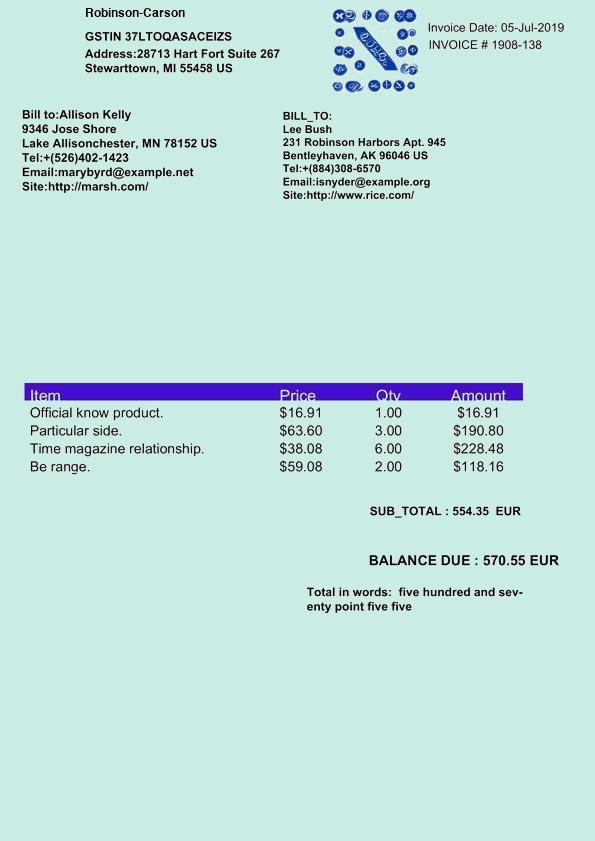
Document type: Invoice